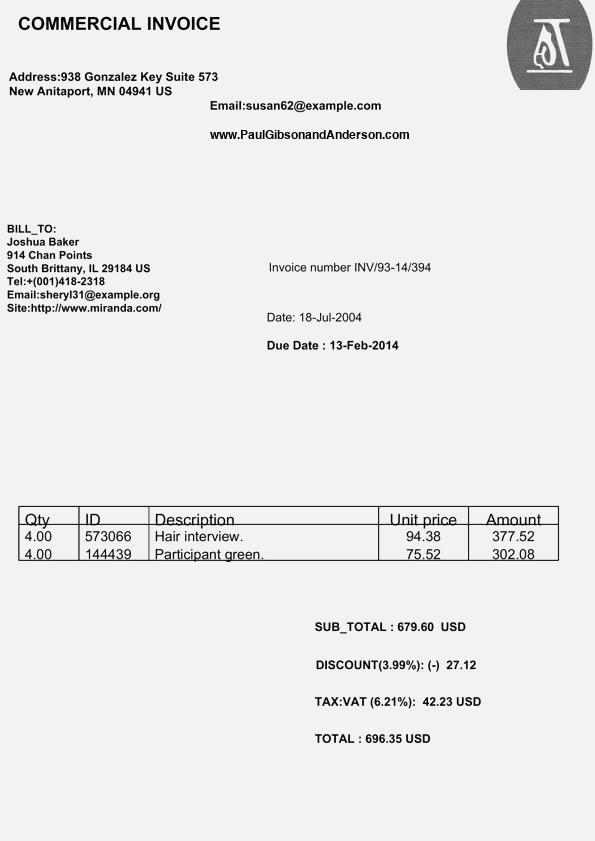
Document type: Invoice